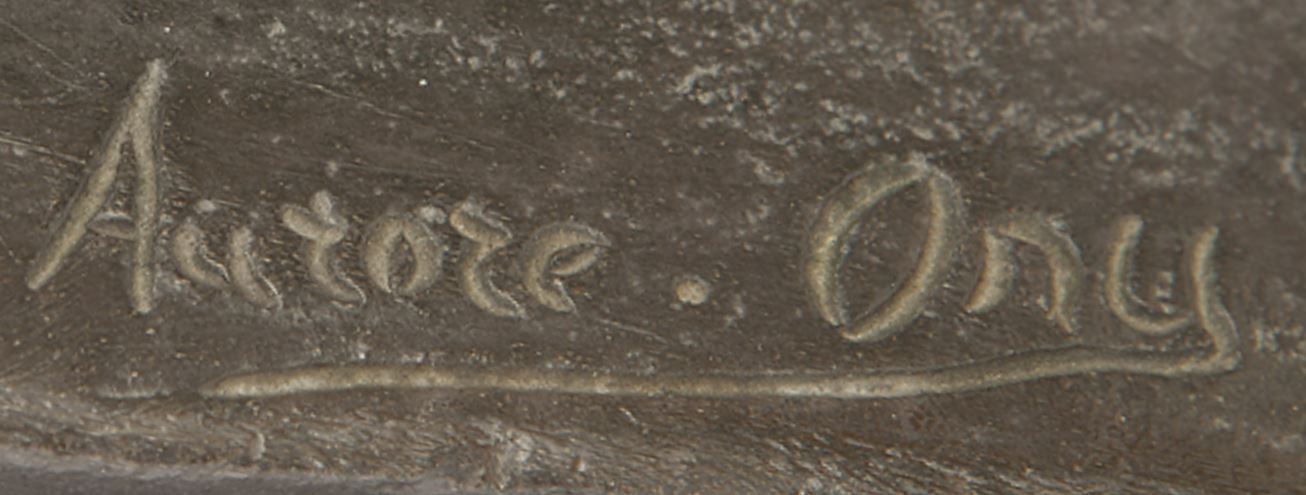
Signature of: aurore onu